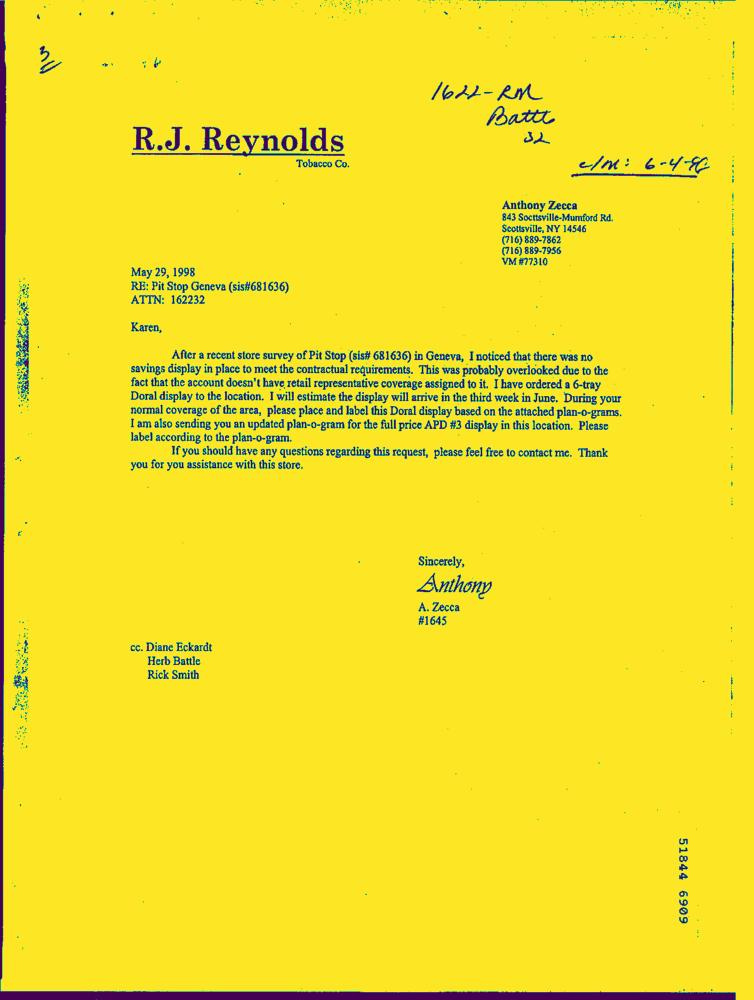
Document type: Letter-Doc